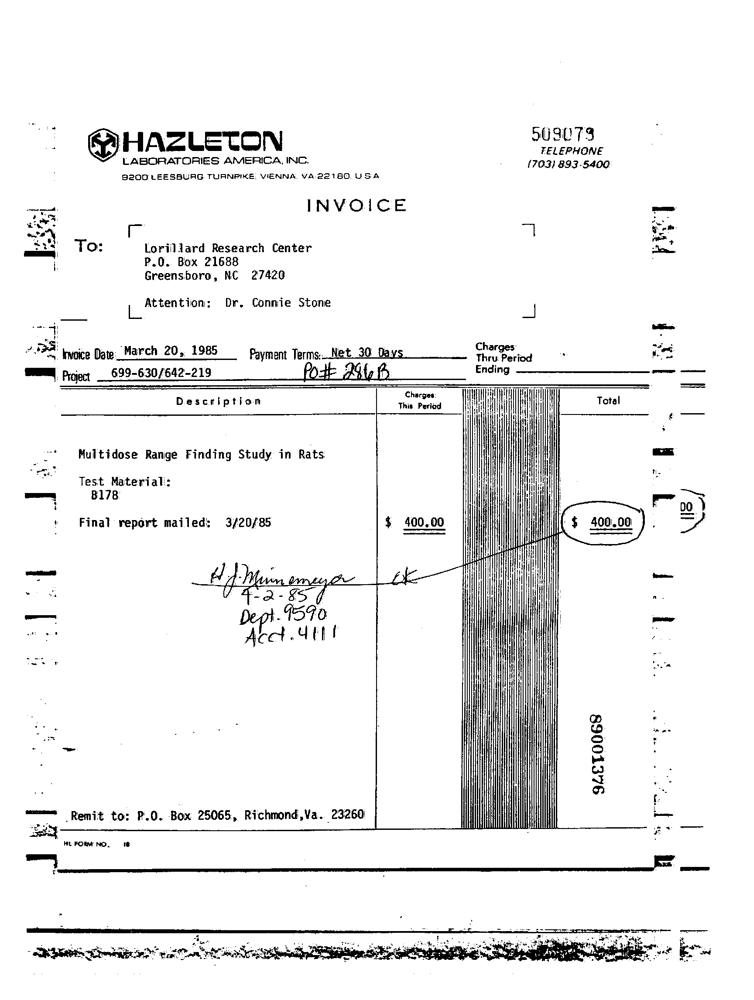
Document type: Invoice